Question: Explain the disease:
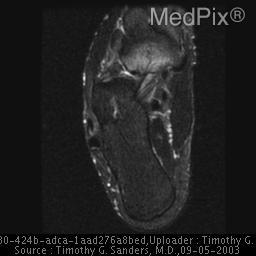
Answer: The disease is discussed as: Stress fractures occur when normal bone is subjected to abnormal stress or repetitive stress, and they typically occur in athletes who have either recently changed their type of training or have increased their level of training. Bone is a very dynamimc tissue that continuously remodels as a result of altering stresses. Repetitive stress overload results in an imbalance of bone remodeling. The abnormal level of stress results in the bone resorption exceeding the rate of bone repalcement leading to a weakening of the bone.  There is a continuum of injury beginning with weakening of the bone, fatigue, stress fracture and finally, complete fracture of the involved bone.

Stress injuries of bones are very common among athletes and can occur in nearly any bone, however, the vast majority of stress injuries occur in the bones of the lower extremity. Tarsal navicular stress fractures typically occur in elite athletes, including runners, basketball players, gymnasts, and football players. Those athletes that play on artificial turf seem to be at an increased risk for stress fractures of the tarsal navicular bone.

The diagnosis of tarsal navicular stress fracture is often delayed many weeks to months because the onset of symptoms are insidious and in addition, the diagnosis is often difficult to make on conventional radiographs. Patients usually present with pain along the dorsal aspect of the foot which is made worse by running or jumping. Tarsal navicular stress fractures are usually treated with casting and athletes typically return to full activity within 5 to 6 months. If a complete fracture occurs, the individual may require internal fixation, which can delay return to normal activity.

Most tarsal navicular stress fractures occur in the middle third of the navicular bone, which is a relatively avascular portion of the bone. The fracture may be complete or incomplete, however the incomplete fractures tend to begin along the dorsal aspect of the bone adjacent to the talonavicular joint. Foot anomalies can be associated with stress fractures of the tarsal navicular. This injury is most often seen in individuals that have a short first metatarsal or long second metatarsal. This is thought to result in increased shear forces being transmitted along the second metatarsal through the middle cunieform and into the middle third of the navicular bone.

Evaluation of a suspected stress injury of the tarsal navicular should begin with radiographs of the foot, however this area of the navicular is difficult to visualize on radiographs and MR or CT is often required to correctly establish the diagnosis.